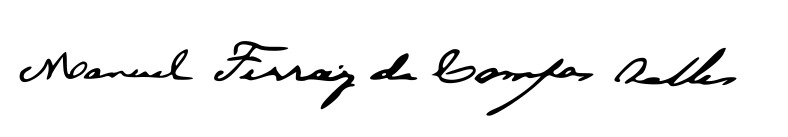
Signature of: manuel ferraz de campos sales